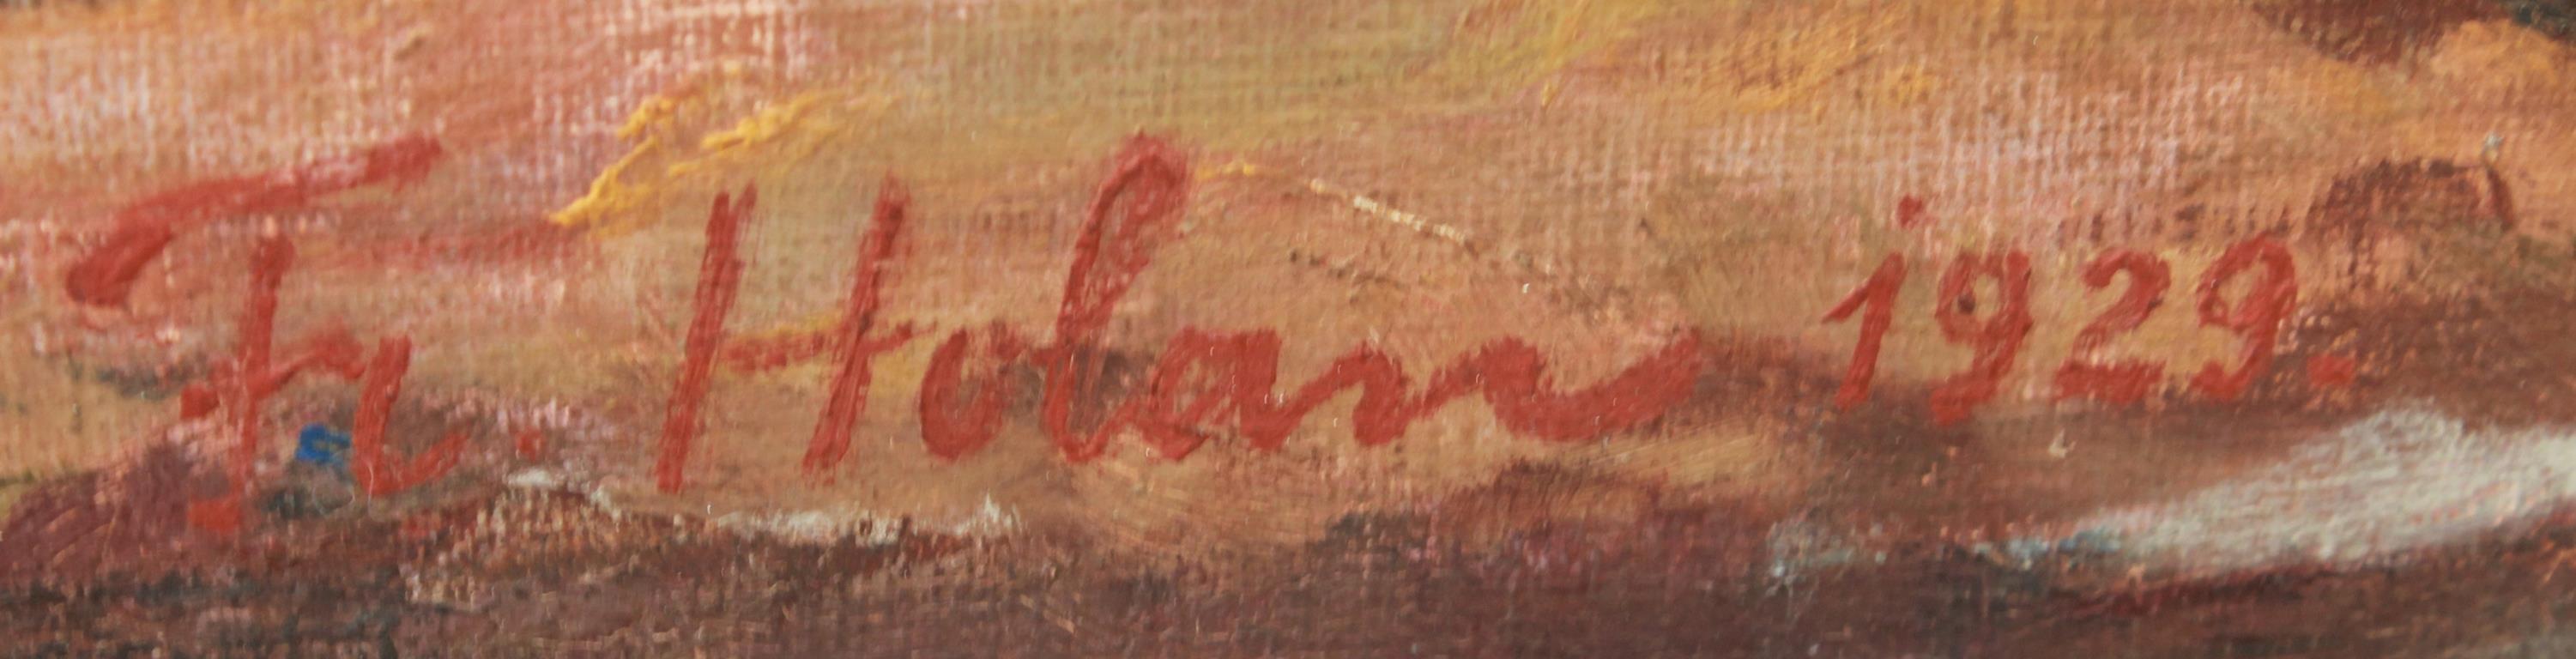
Signature of: františek holan